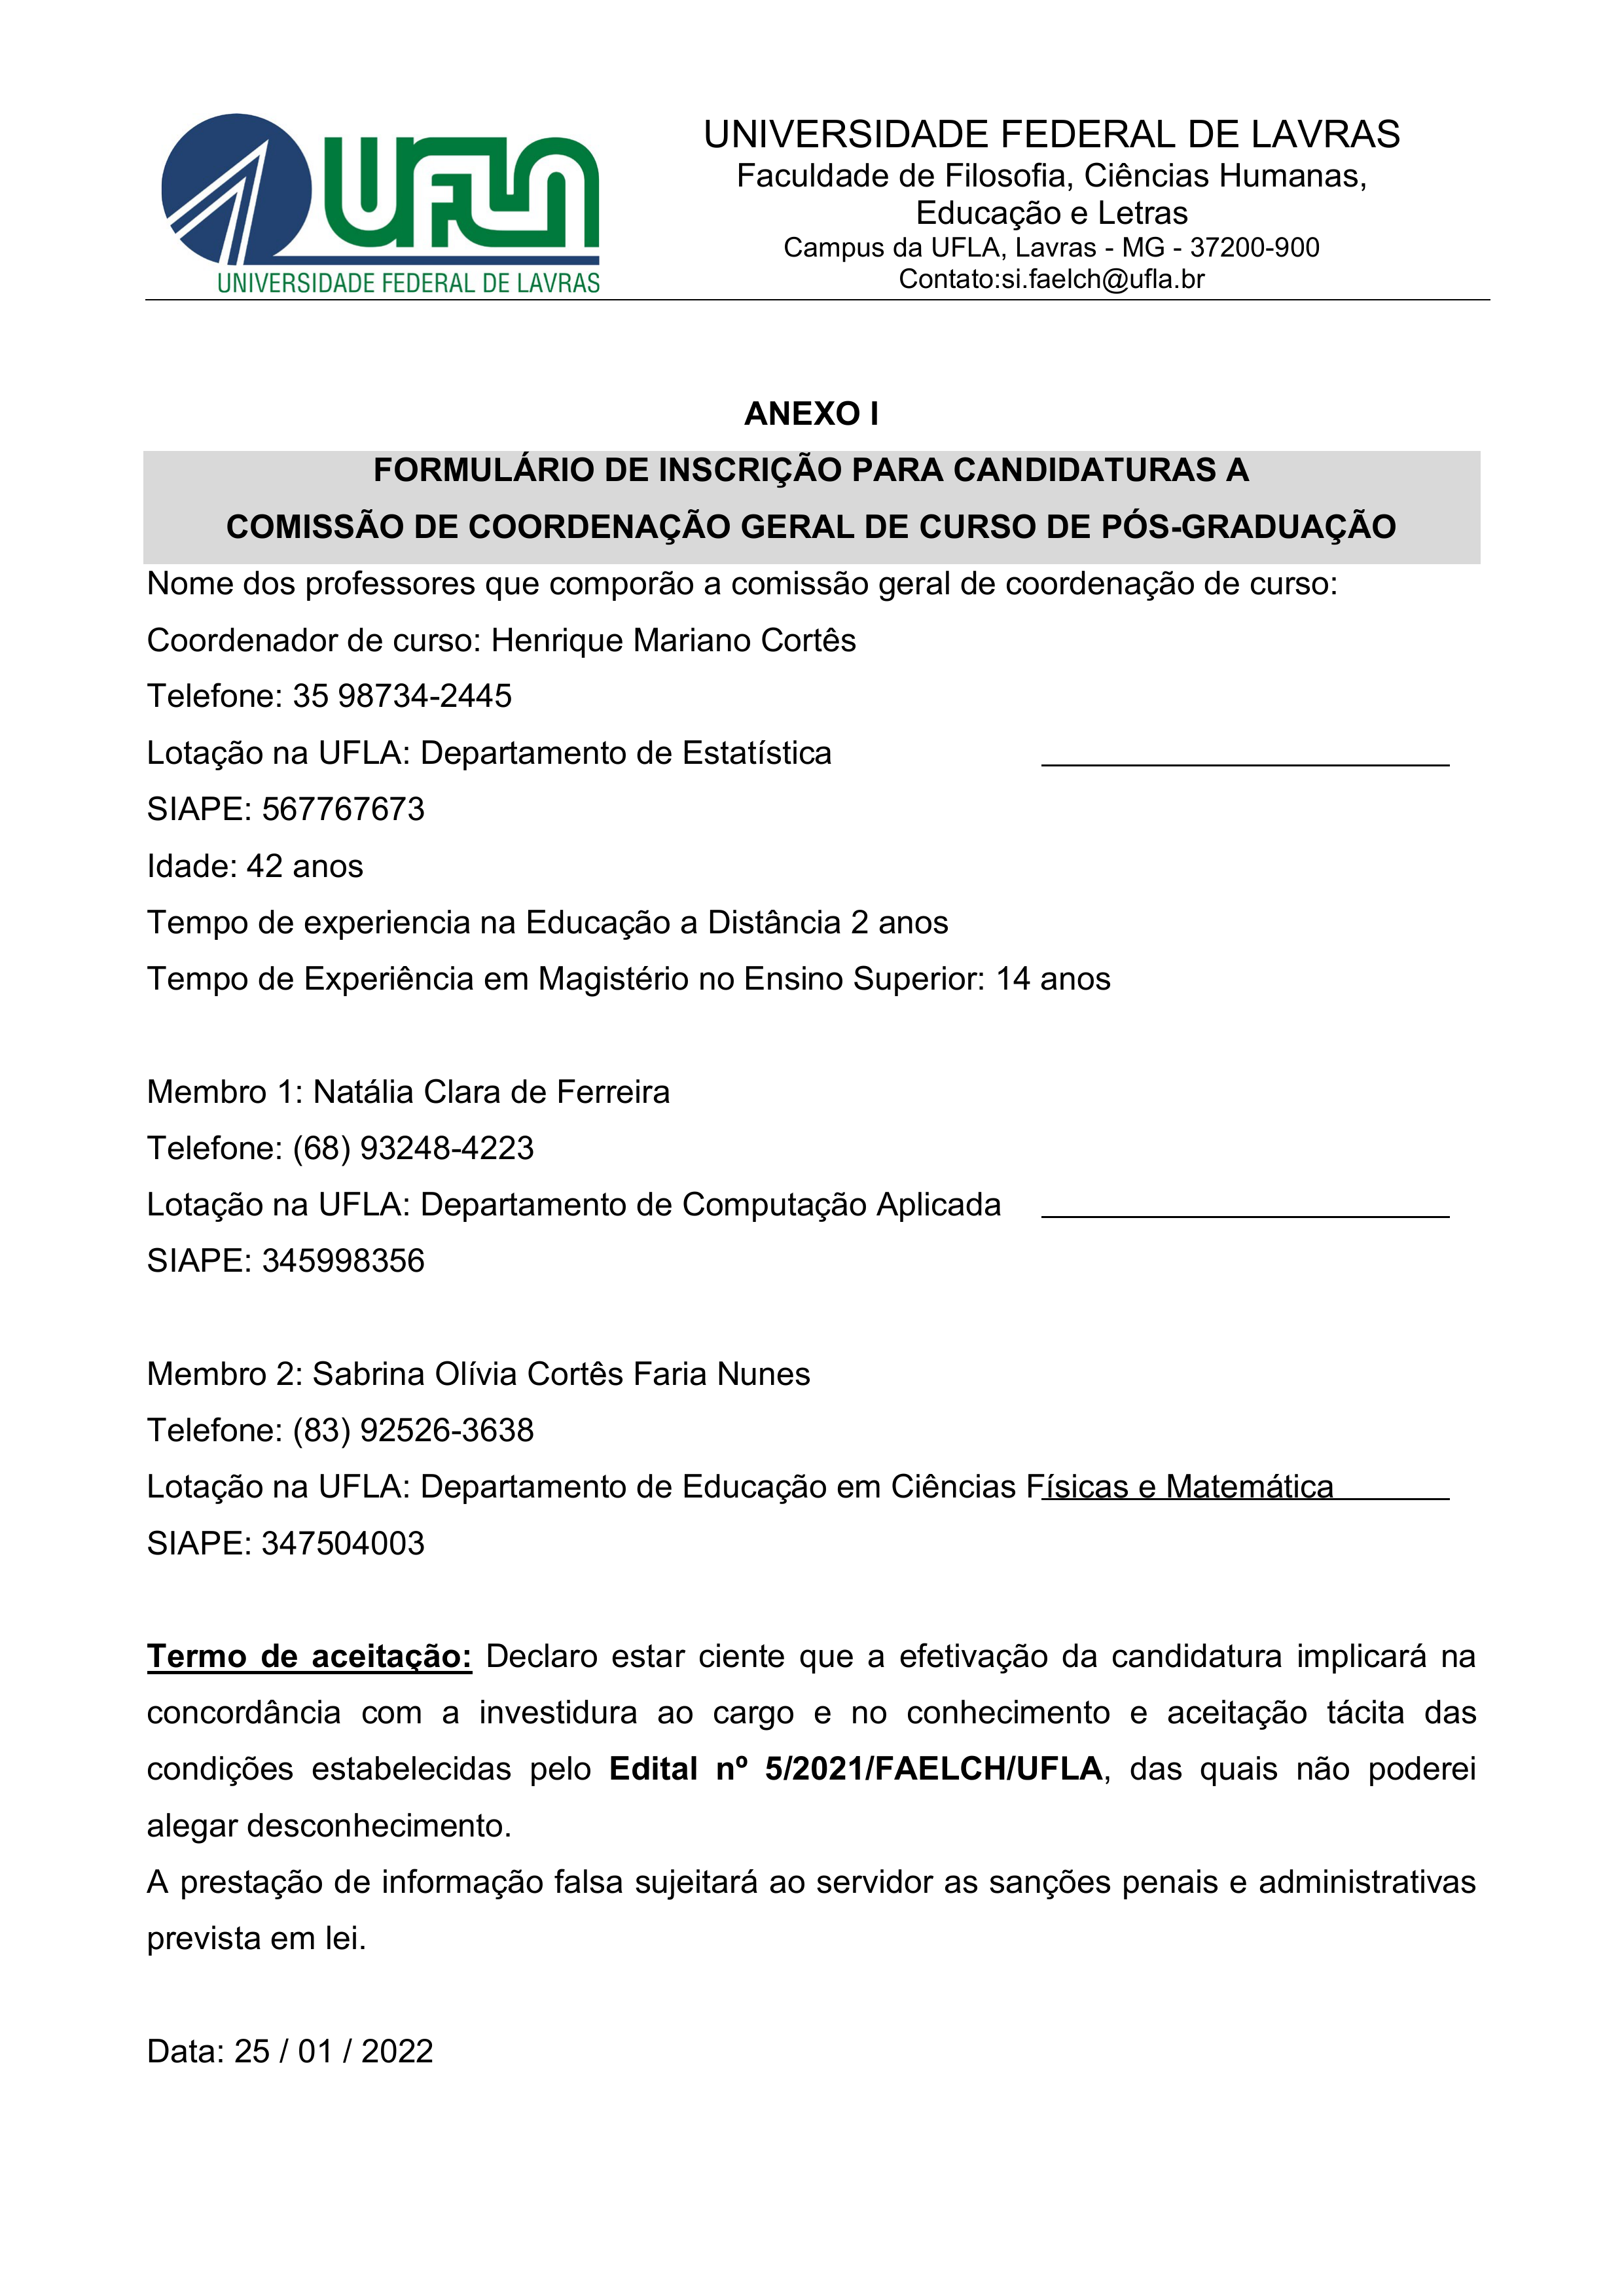
UNIVERSIDADE FEDERAL DE LAVRAS
UFLA
Faculdade de Filosofia, Ciências Humanas, Educação e Letras
Campus da UFLA, Lavras - MG - 37200-900
Contato:si.faelch@ufla.br
UNIVERSIDADE FEDERAL DE LAVRAS
ANEXO I
FORMULÁRIO DE INSCRIÇÃO PARA CANDIDATURAS A COMISSÃO DE COORDENAÇÃO GERAL DE CURSO DE PÓS-GRADUAÇÃO
Nome dos professores que comporão a comissão geral de coordenação de curso:
Coordenador de curso:
Henrique Mariano Cortês
Telefone:
35 98734-2445
Lotação na UFLA:
Departamento de Estatística
SIAPE:
567767673
Idade:
42 anos
Tempo de experiencia na Educação a Distância
2 anos
Tempo de Experiência em Magistério no Ensino Superior:
14 anos
Membro 1:
Natália Clara de Ferreira
Telefone:
(68) 93248-4223
Lotação na UFLA:
Departamento de Computação Aplicada
SIAPE:
345998356
Membro 2:
Sabrina Olívia Cortês Faria Nunes
Telefone:
(83) 92526-3638
Lotação na UFLA:
Departamento de Educação em Ciências Físicas e Matemática
SIAPE:
347504003
Termo de aceitação: Declaro estar ciente que a efetivação da candidatura implicará na concordância com a investidura ao cargo e no conhecimento e aceitação tácita das condições estabelecidas pelo Edital nº 5/2021/FAELCH/UFLA, das quais não poderei alegar desconhecimento.
A prestação de informação falsa sujeitará ao servidor as sanções penais e administrativas prevista em lei.
Data:
25 / 01 / 2022